Question: What is the main concern?
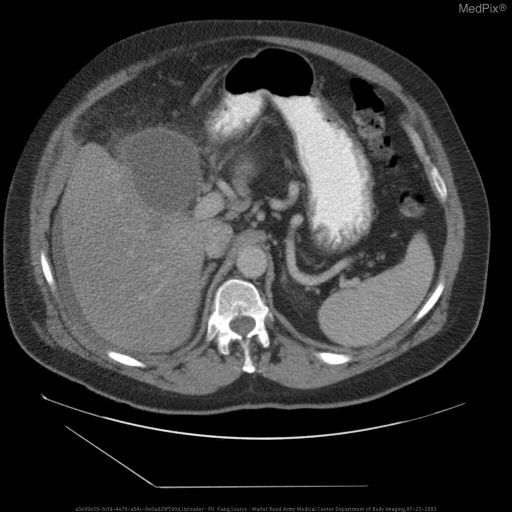
Answer: The findings suggest Axial CT with intravenous and oral contrast material demonstrates a large fluid collection predominantly within the porta hepatis around multiple surgical clips consistent with prior cholecystectomy.  More fluid is seen around the right lobe of the liver and more inferiorly within the right paracolic gutter.  Peritoneal fat around the fluid collection demonstrates stranding suggestive of inflammation.

Planar and SPECT images after the administration of Tc99m-disofenin IV demonstrates large amount of abnormal radiotracer accumulation within the area corresponding to the large fluid collection seen on the CT images, consistent with a biliary leak.  Note that a tubular area of radiotracer uptake leading from the large collection apparently outside the body is the collection within the percutaneous drainage tube placed prior to the scintigraphic study.. Axial CT with intravenous and oral contrast material demonstrates a large fluid collection predominantly within the porta hepatis around multiple surgical clips consistent with prior cholecystectomy.  More fluid is seen around the right lobe of the liver and more inferiorly within the right paracolic gutter.  Peritoneal fat around the fluid collection demonstrates stranding suggestive of inflammation.. The patient might have a history of s/p recent laparoscopic cholecystectomy, now with fevers and abdominal pain.